Question: Explain the disease:
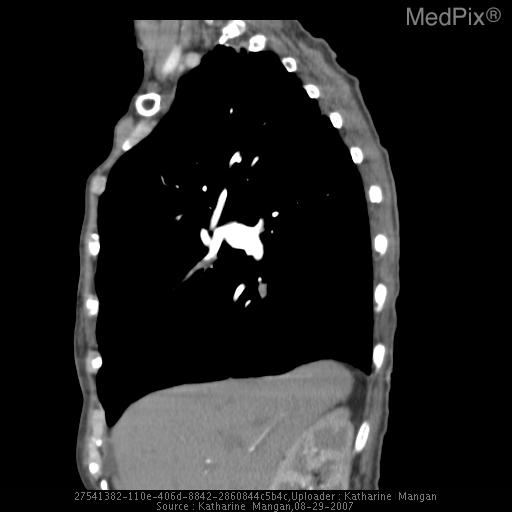
Answer: The disease is discussed as: Pulmonary Embolism:

Clinical presentation for pulmonary embolism is variable and symptoms/signs are overall nonspecific. Symptoms include dyspnea, pleuritic chest pain, tachypnea, tachycardia, hemoptysis, cough.

EKG, pO2, A-a gradient abnormalities are also nonspecific. D-dimer (if negative) is useful in low clinical probability patients to exclude PE. A positive D-dimer is nonspecific and has many causes (surgery, pregnancy, cancer, etc).

CXR can be normal in setting of PE. Abnormalities, however, are common and include atelectasis, parenchymal infiltrate, pleural effusion, or diaphragm elevation. Westermark’s sign (oligemia) and Hamptom’s hump (infarct) are uncommonly seen. In addition, a CXR can exclude other potential etiologies of patient's symptoms: like pneumonia, pneumothorax, CHF or rib fracture. Also, it is essential for correlation to the V/Q scan.

Risk factors for pulmonary embolism include: recent surgery or prolonged immobilization, cancer, pelvis/lower extremity trauma or surgery, pregnancy, estrogens, coagulopathy, others.

With improvement in technology, CT angiography is now the standard evaluation tool for the diagnosis of pulmonary embolism. However, to date Ventilation/Perfusion scintigraphy still has a role in the evaluation of PE. (although it has been limited by advances/improvements of CT angiography)